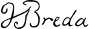
Signature of: carl frederik von breda